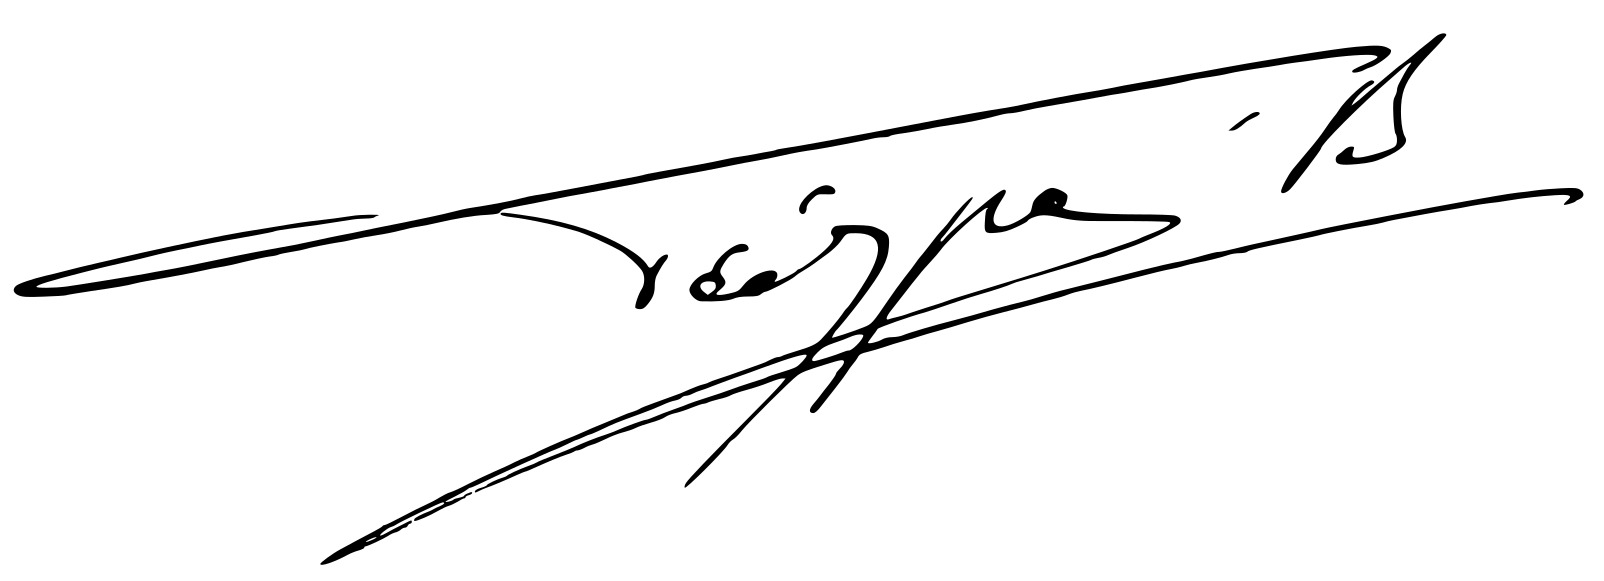
Signature of: george ii of greece